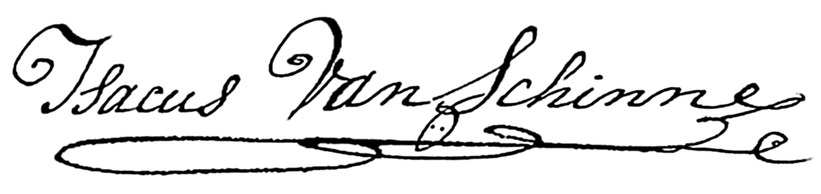
Signature of: isaäc van schinne